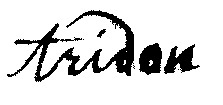
Signature of: pierre tridon